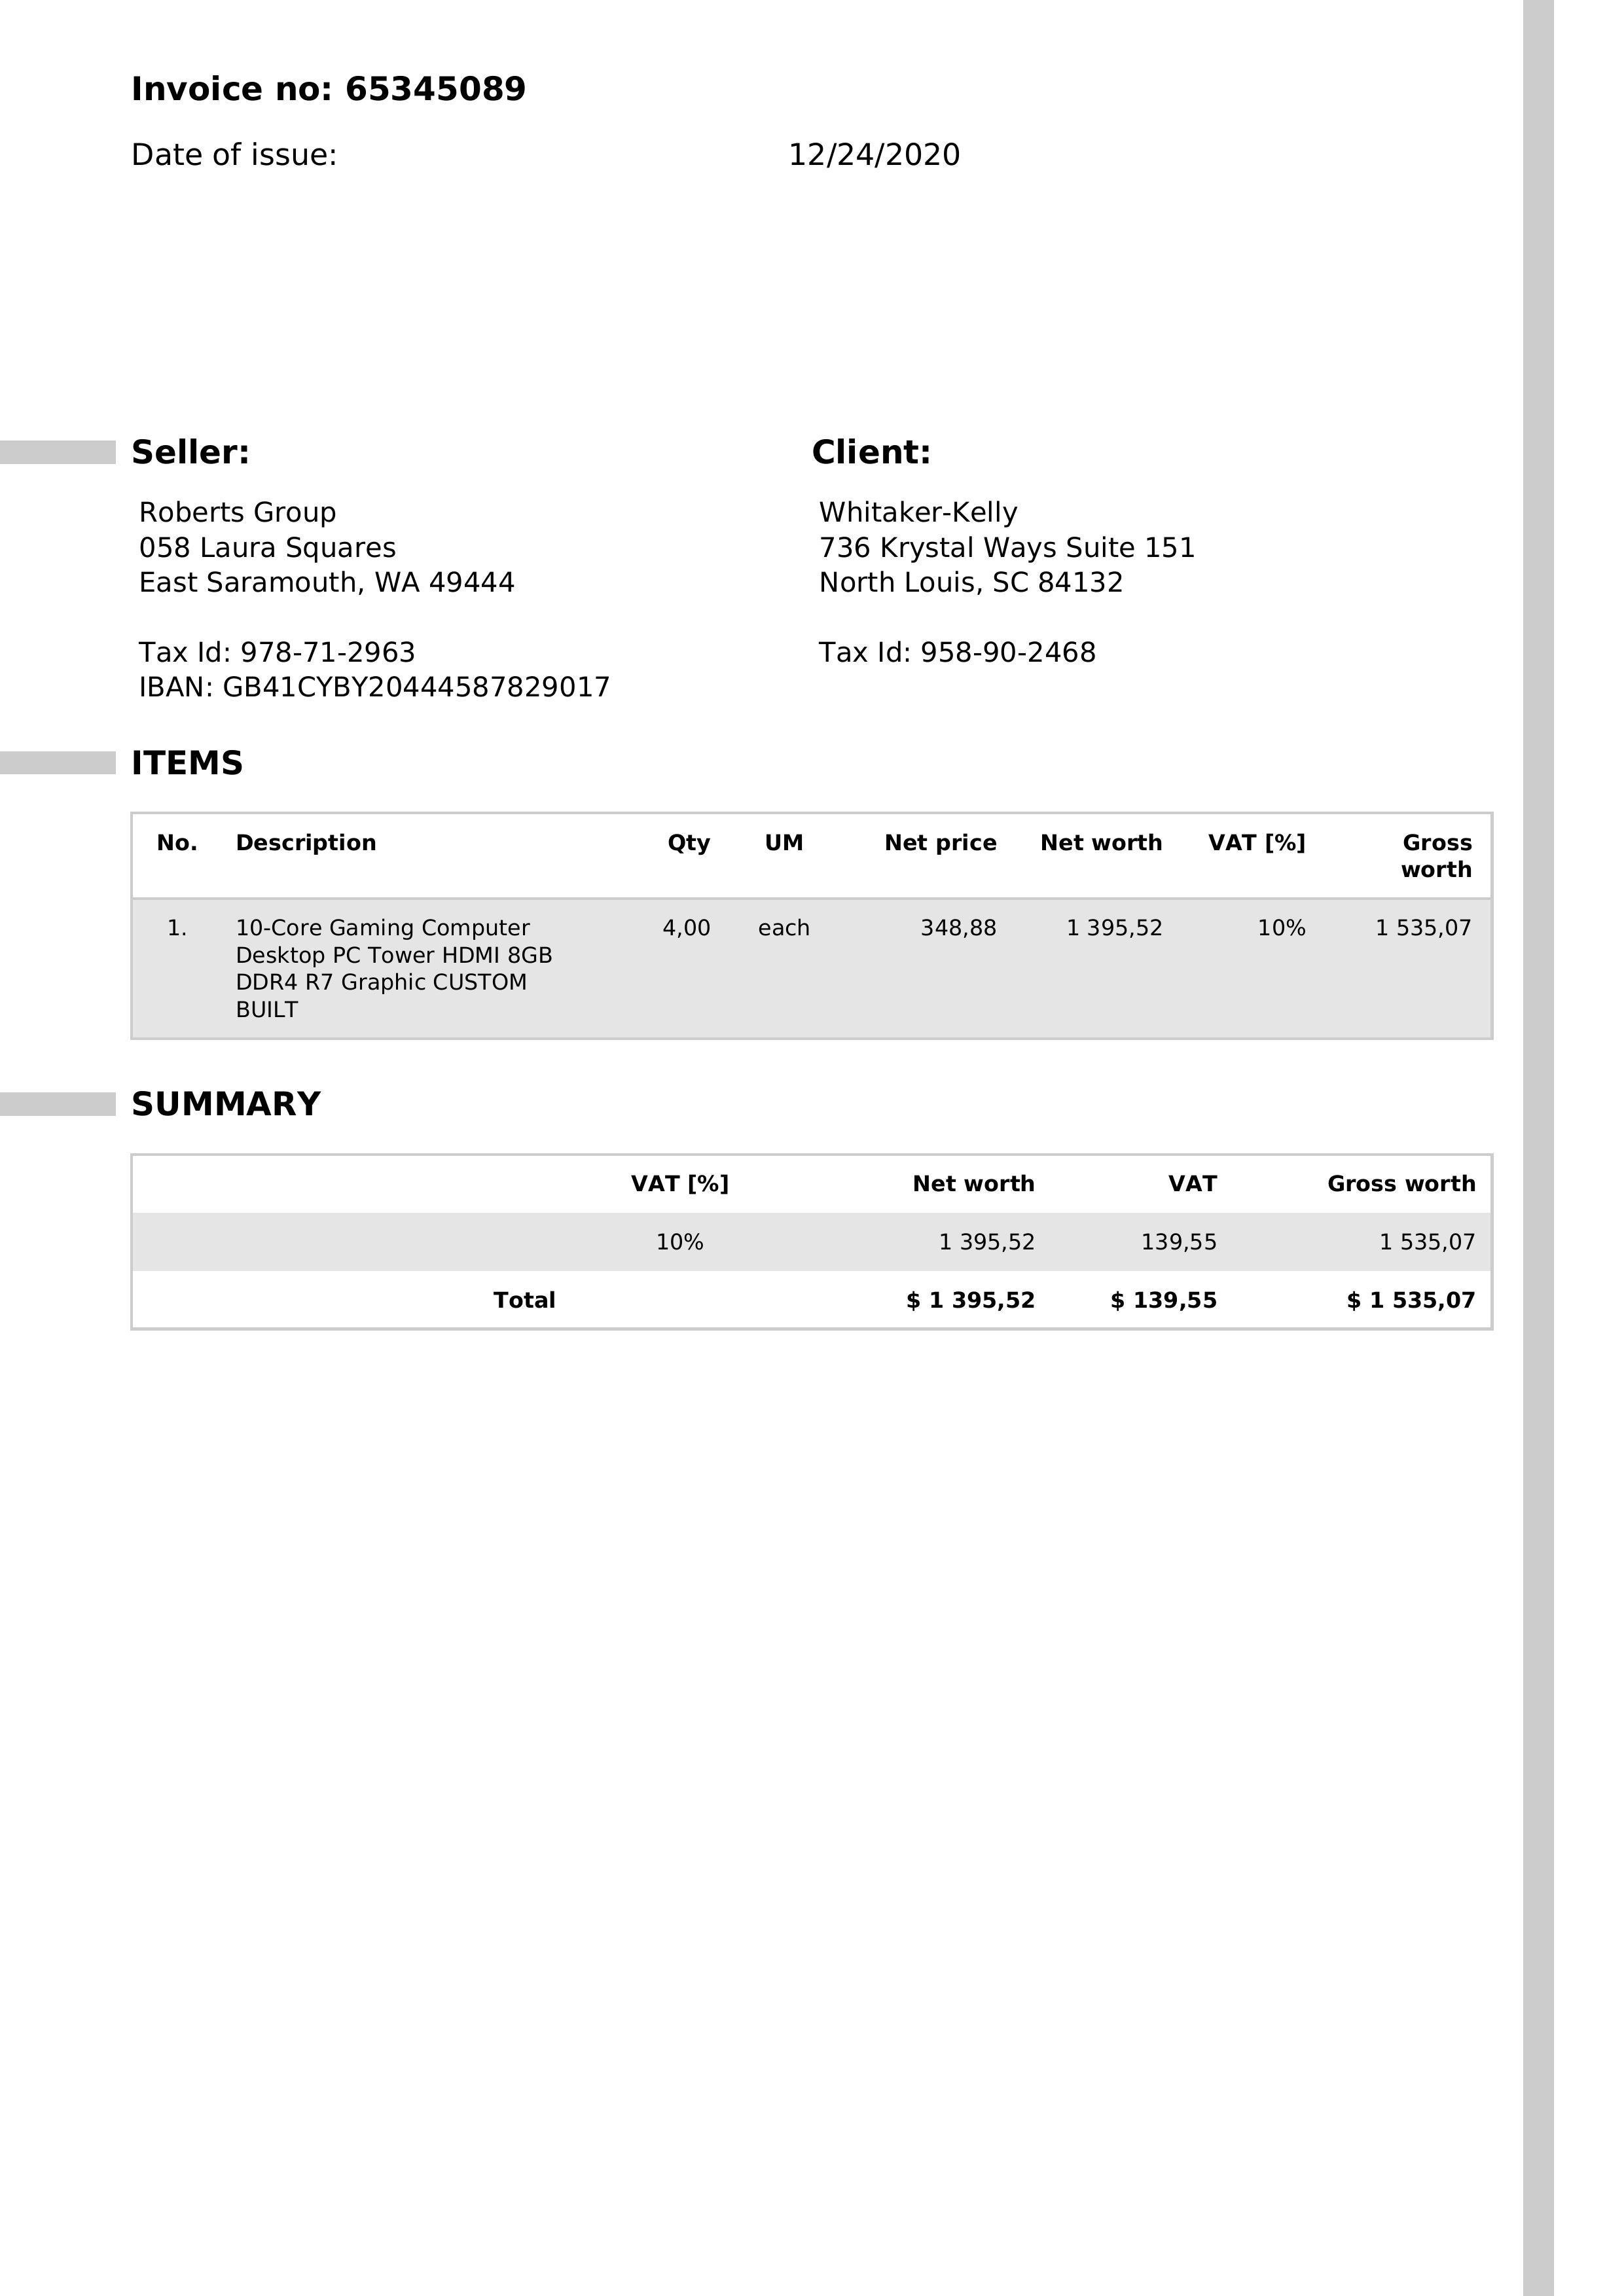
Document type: Invoice